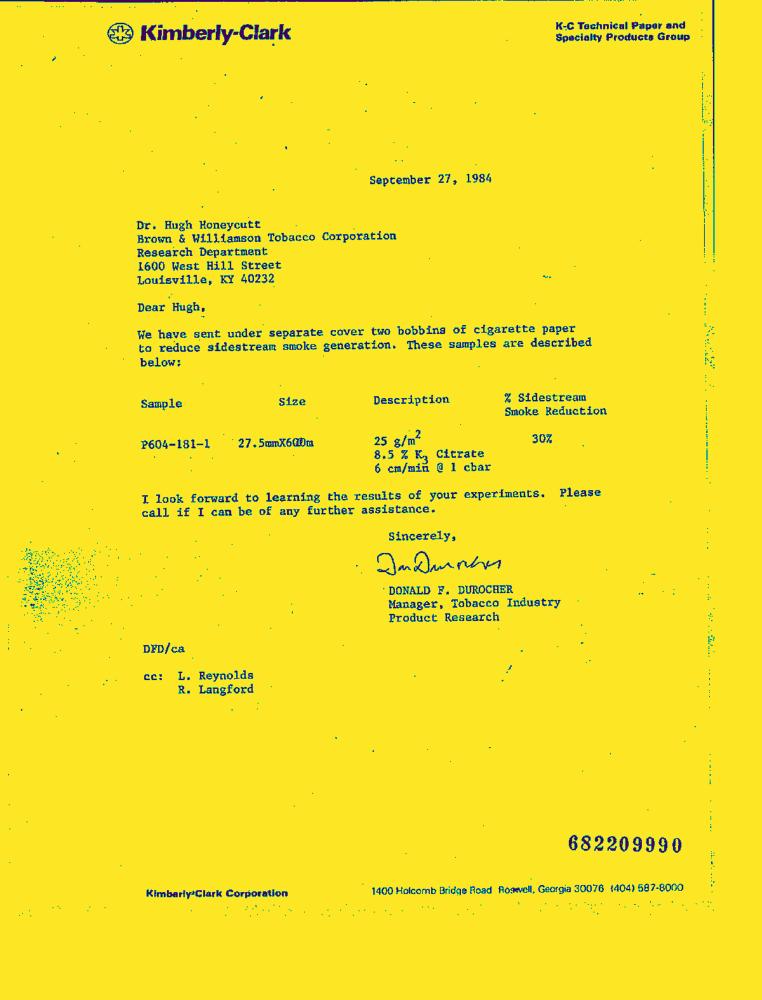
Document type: Letter-Doc